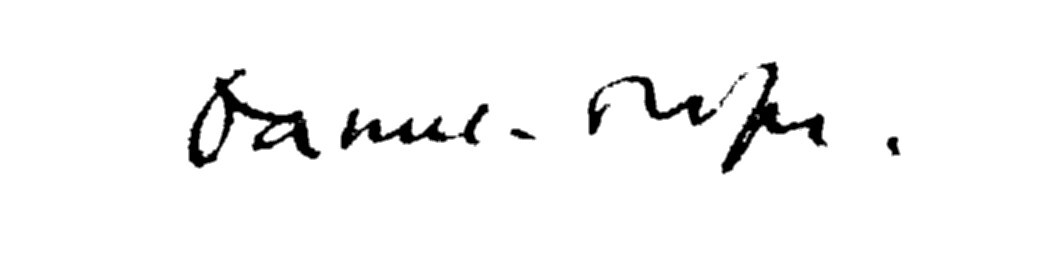
Signature of: daniel rops